Can you pull out the amount in words, numerical amount, payee's name, date of the cheque, and the bank's name from the image?
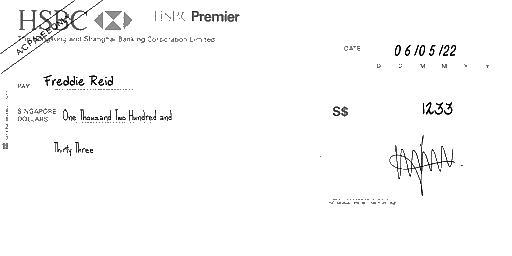
amt_in_words: One Thousand Two Hundred and Thirty Three
amt_in_figures: 1233
payee_name: Freddie Reid
bank_name: HSBC
cheque_date: 06/05/22